Question: How is the property described in the document?
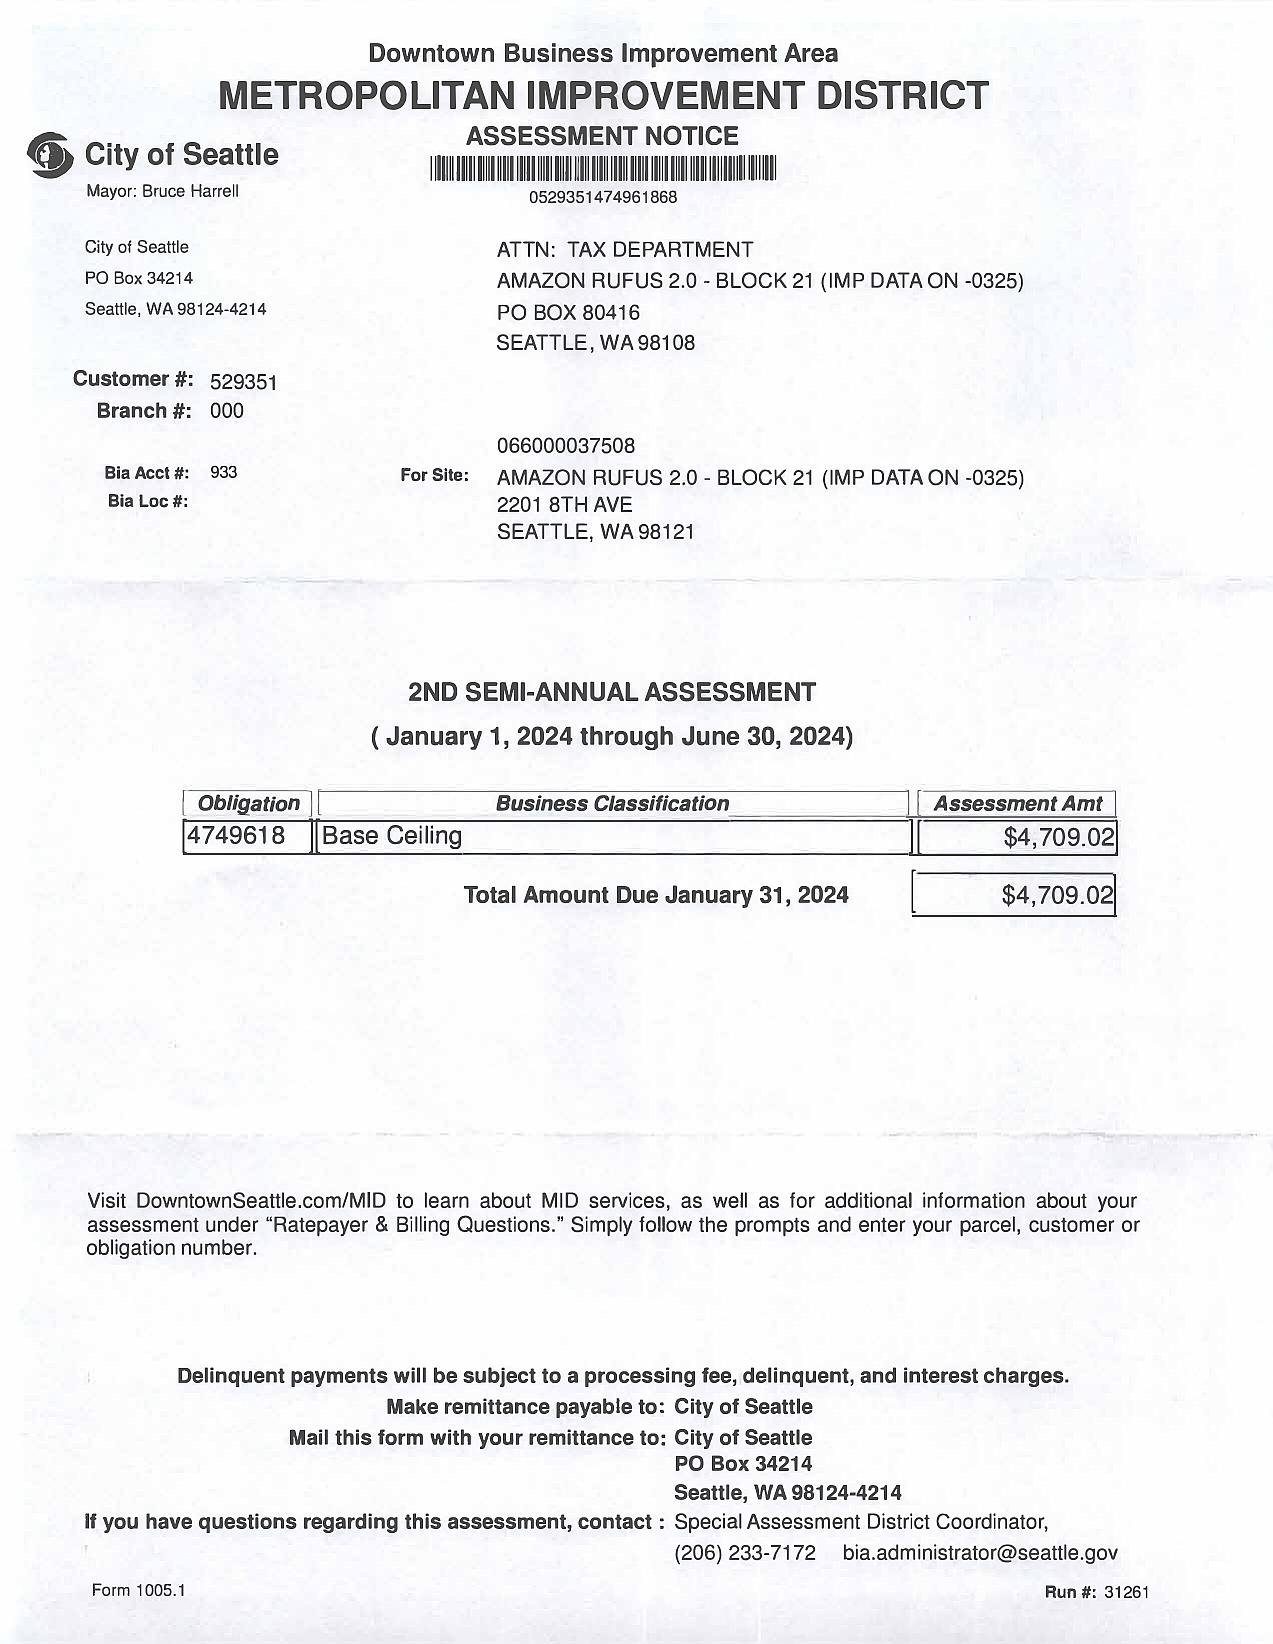
Answer: "Base Ceiling"